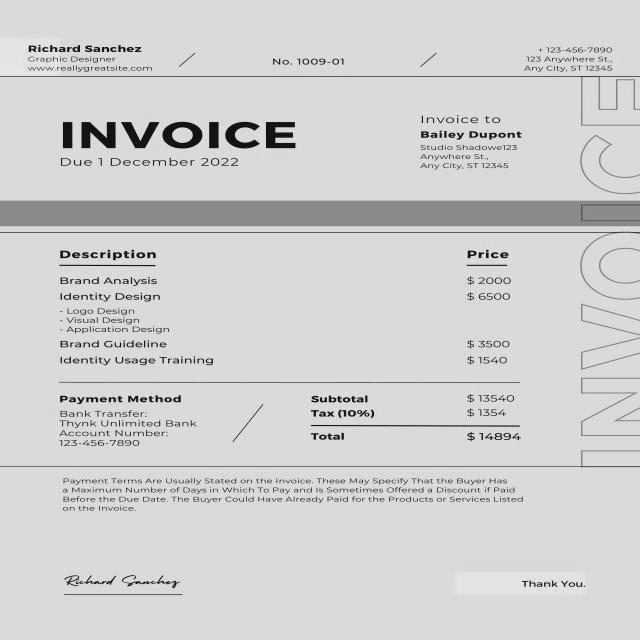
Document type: Invoice